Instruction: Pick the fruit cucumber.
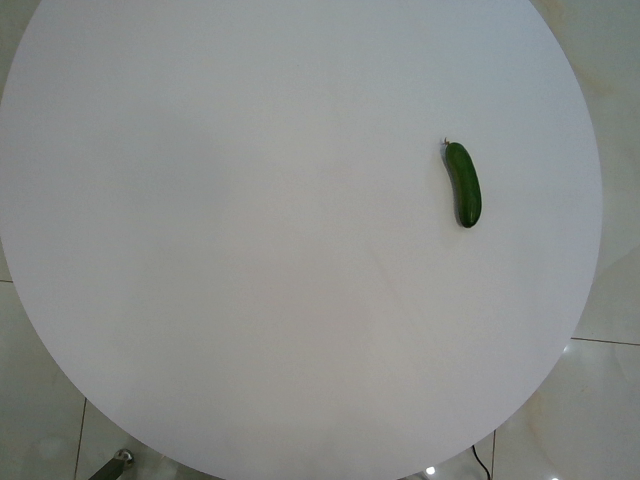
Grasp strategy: vertical